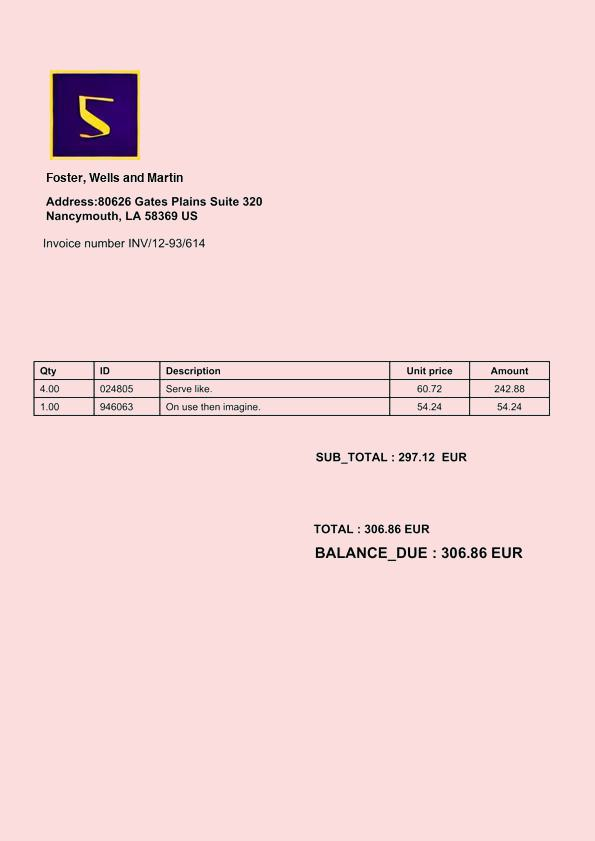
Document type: Invoice